Question: What is the appraised value of the property as recorded in the document?
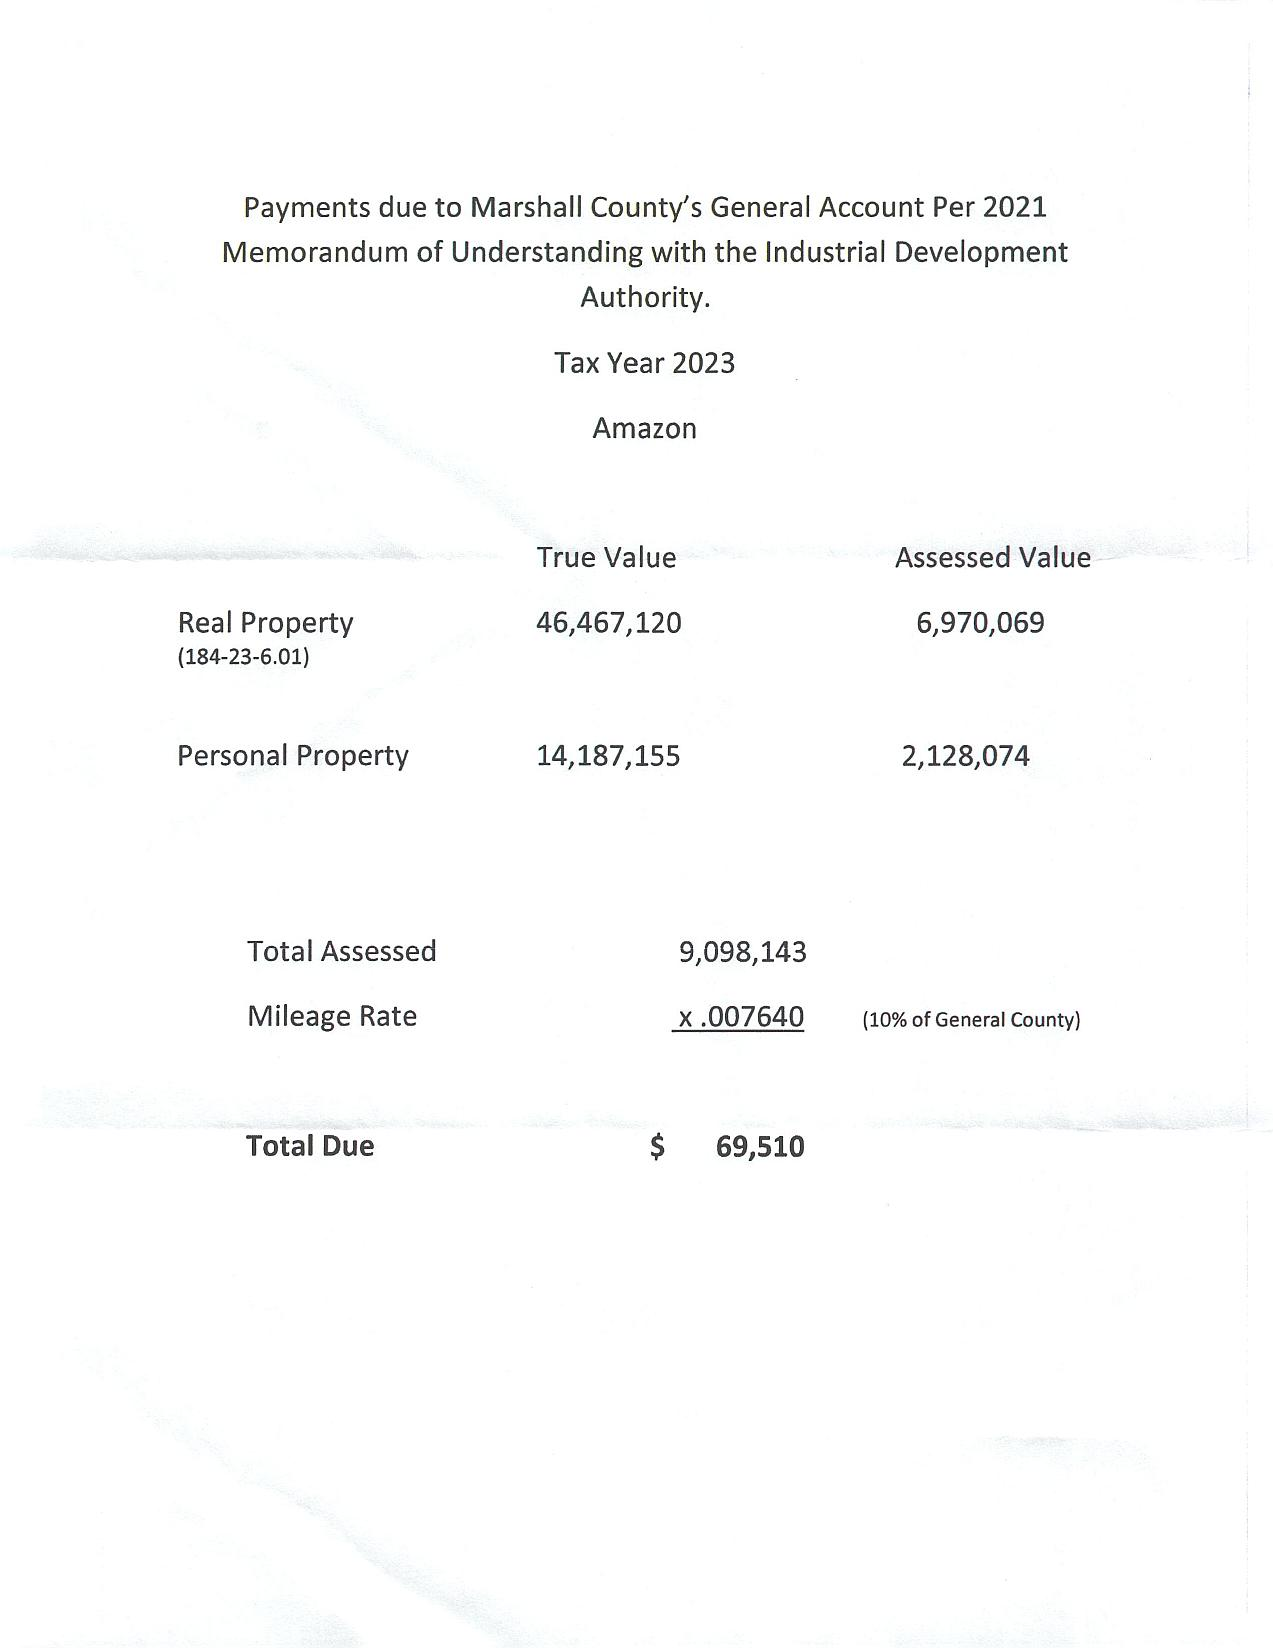
Answer: "46,467,120"